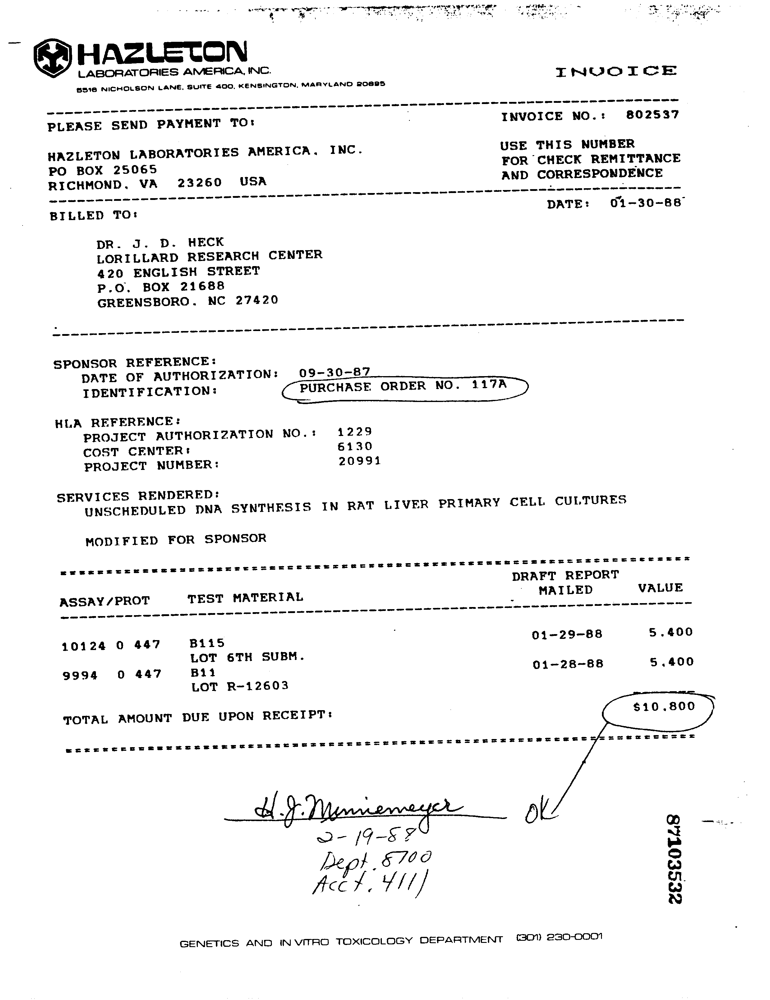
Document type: Invoice